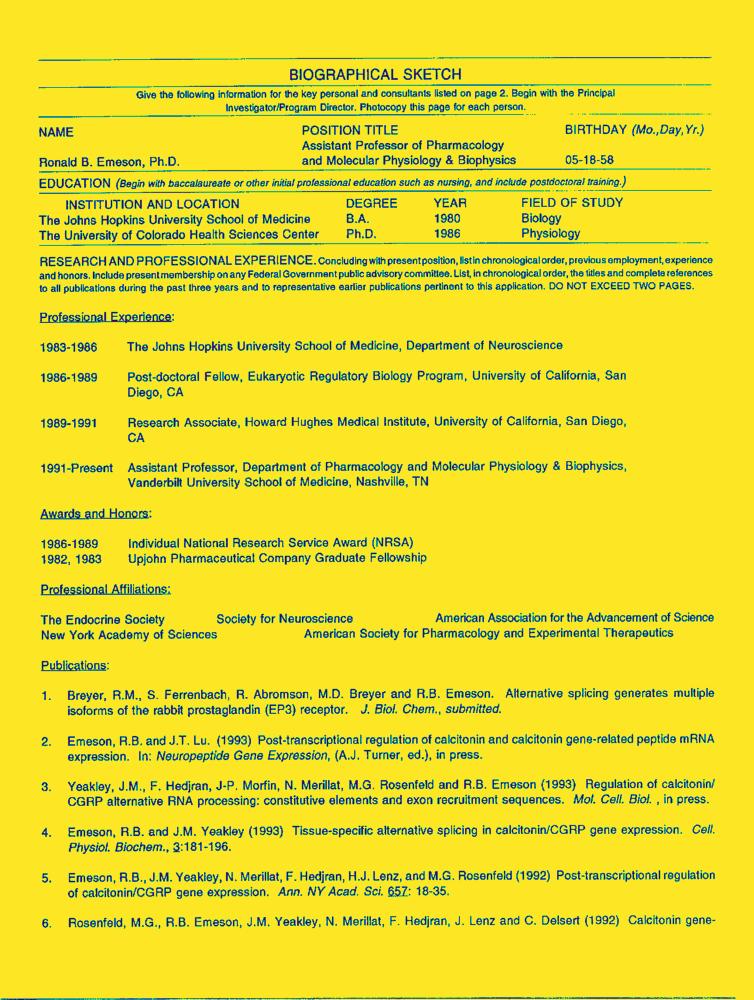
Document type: Resume-Doc